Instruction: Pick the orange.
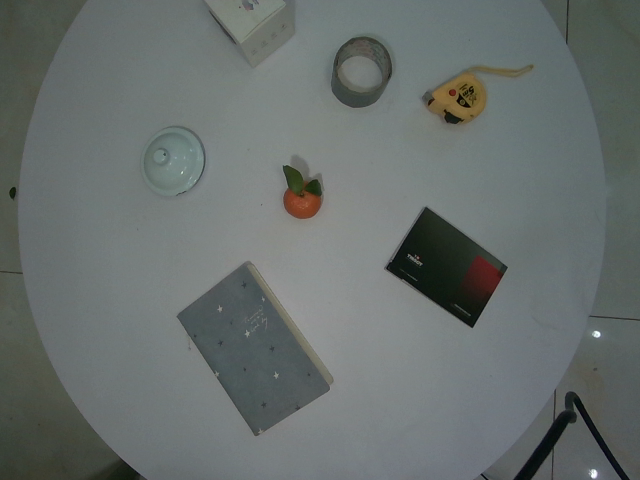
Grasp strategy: vertical